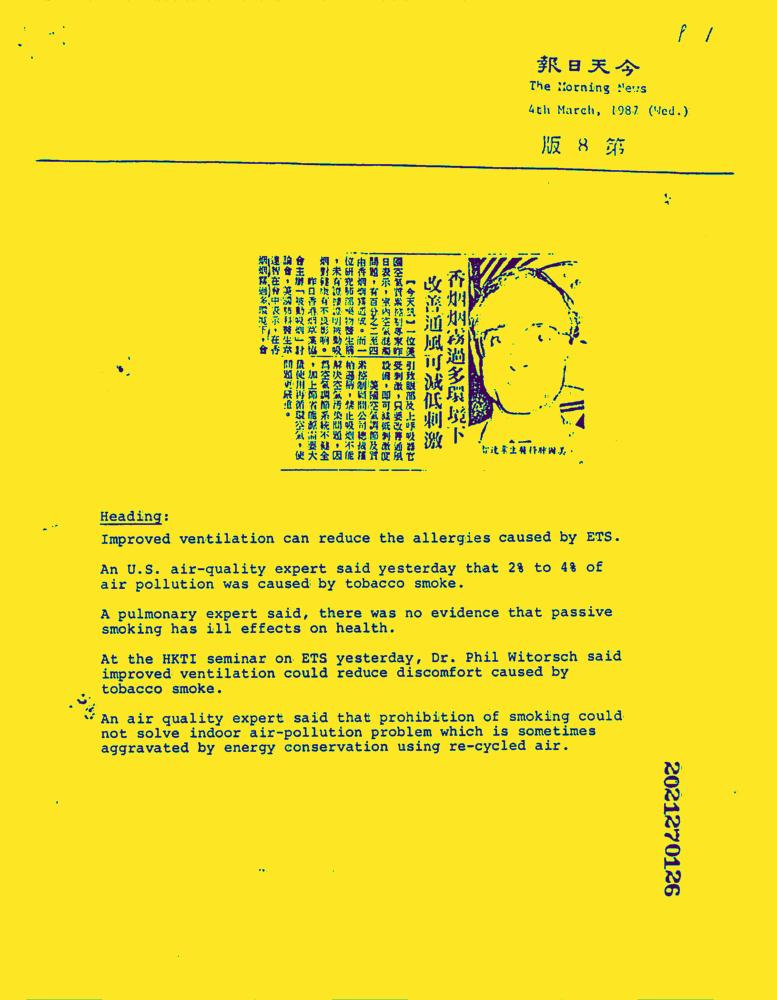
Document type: News-Article